Retrieve the amount in words, amount in figures, name of the payee, date on the cheque, and the bank name from the image.
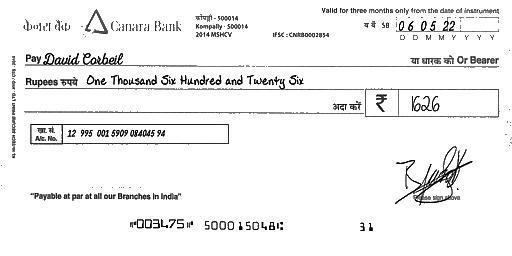
amt_in_words: One Thousand Six Hundred and Twenty Six
amt_in_figures: 1626
payee_name: David Corbeil
bank_name: Canara Bank
cheque_date: 06/05/22